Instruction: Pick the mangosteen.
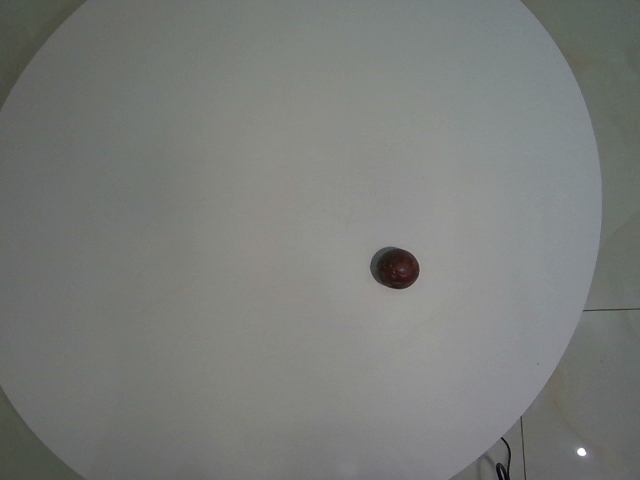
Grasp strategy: vertical